Question: Explain the disease:
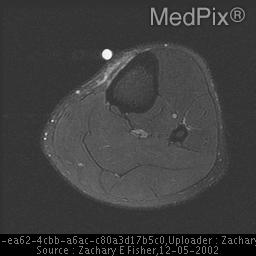
Answer: The disease is discussed as: Parosteal Osteosarcoma (Juxtacortical Osteosarcoma) is an uncommon tumor that is found in a somewhat older age group than osteosarcoma, ranging from 15-50 years of age (median age of 27), and it is more commonly found in women. It accounts for 4% of all osteogenic sarcomas. The classic location for a parosteal osteosarcoma is the posterior distal metaphysis of the femur; however, it may also arise in the posterior metaphysis of the proximal tibia and the proximal metaphysis of the humerus, and rarely elsewhere. It is slow-growing but has a tendency to recur after inadequate excision, and it may metastasize. The lesion arises from the outer fibrous layer of periosteum. Common presenting symptoms are aching or limited range of motion due to interference with a joint.

The tumor merges with the cortex by a stalk early on in the disease process and has a broad base later on in the progression. The bone marrow of the bone does not extend into the base of the tumor. Although, there may be occasional medullary involvement by the tumor.  Radiographically it is a broad-based, juxtacortical, densely ossified mass, the periphery somewhat less dense that the base. CT scan is most useful and can demonstrate a radiolucent zone of periosteum and fibrous tissue trapped between the tumor and cortex. The lesion may consist of three layers: at the cortical surface it is dense and compact, it has a middle layer of amorphous dense bone, and the outer layer there are dense spicules extending into the periphery. These tumors typically have a low signal intensity on T1-weighted images and a high signal intensity on T2-weighted images.  The lesion may eventually progress to cortical destruction and medullary invasion, MRI can be used to grade the extent of tumor extension and cortical disruption.

Differential diagnosis should include; myositis ossificans, osteochondroma and periosteal sarcoma. Myositis ossificans is more densely calcified at its periphery and usually does not involve the adjacent cortex. With an osteochondroma the stalk of an exostosis is contiguous with the cortex of the bone from which it arises and the medullary bone within the stalk is also contiguous with that of the adjacent bone. Chondroid calcification within the cartilaginous cap may be present and is also distinctive.

Parosteal osteosarcoma has a relatively good prognosis compared to conventional osteosarcoma. Wide excision is the preferred treatment and there is normally no role for chemotherapy.